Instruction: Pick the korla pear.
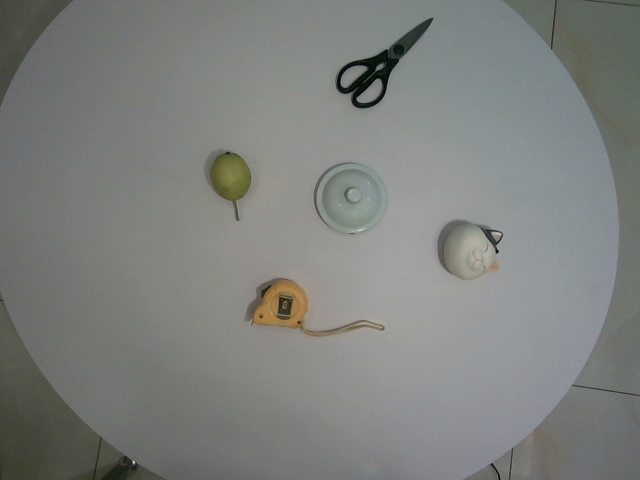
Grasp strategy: vertical